Question: What are the imaging findings?
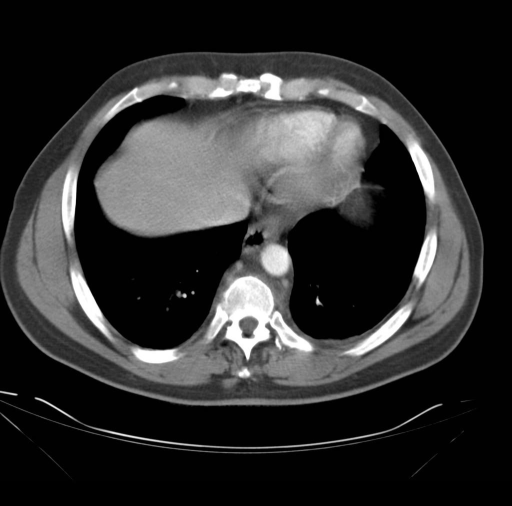
Answer: The imaging shows Initial plain radiograph showed narrowed disk space between T10-T11 and left paraspinal mass

-MRI showed paraspinal mass in the anterior paraspinal soft
tissues at T10-T11. T10-and T11 and intervertebral disc space show low signal intensity on T1 that becomes high signal intensity on T2 and enhanced after contrast consistent with vertebral osteomyelitis and discitis with paraspinal mass. No cord compression or focal abscess seen on CT.